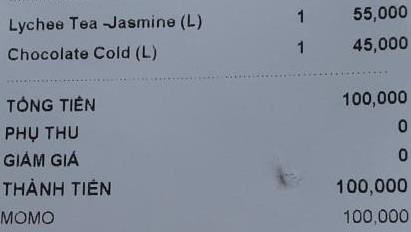
<table>
<tr>
<td>Lychee Tea -Jasmine (L)</td>
<td>1</td>
<td>55,000</td>
</tr>
<tr>
<td>Chocolate Cold (L)</td>
<td>1</td>
<td>45,000</td>
</tr>
</table>

TỔNG TIỀN 100,000
PHỤ THU 0
GIẢM GIÁ 0
THÀNH TIỀN 100,000
MOMO 100,000